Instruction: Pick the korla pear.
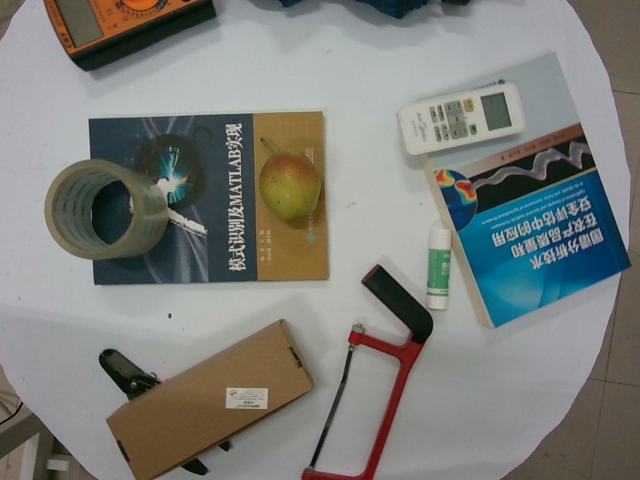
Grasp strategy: vertical